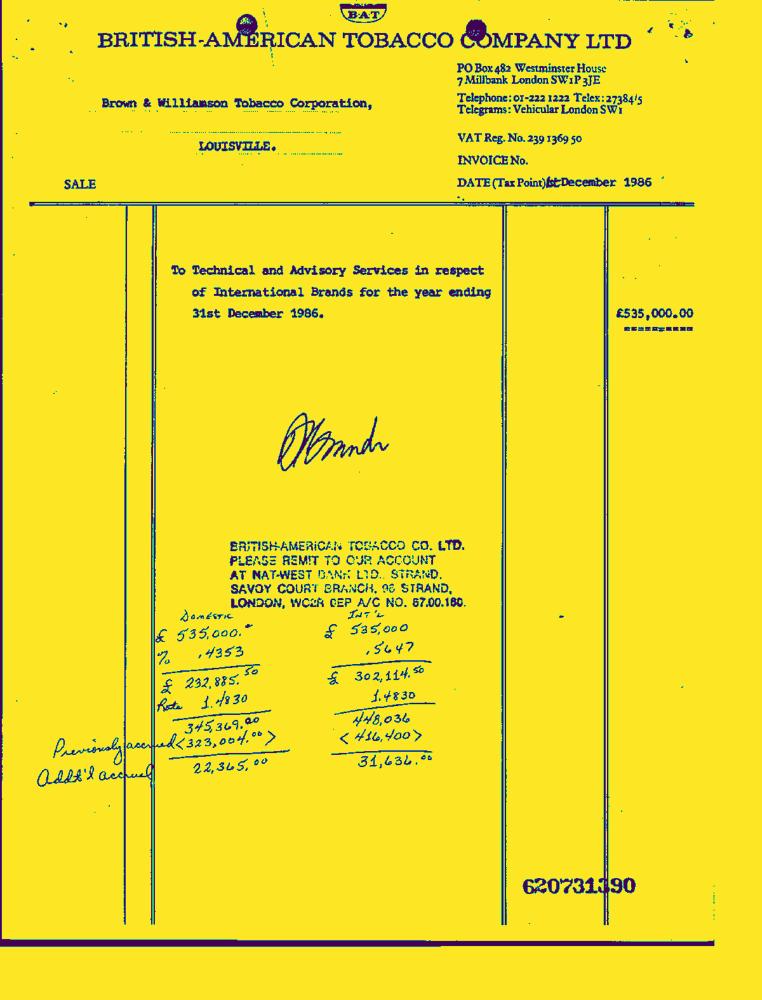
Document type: Invoice-Doc